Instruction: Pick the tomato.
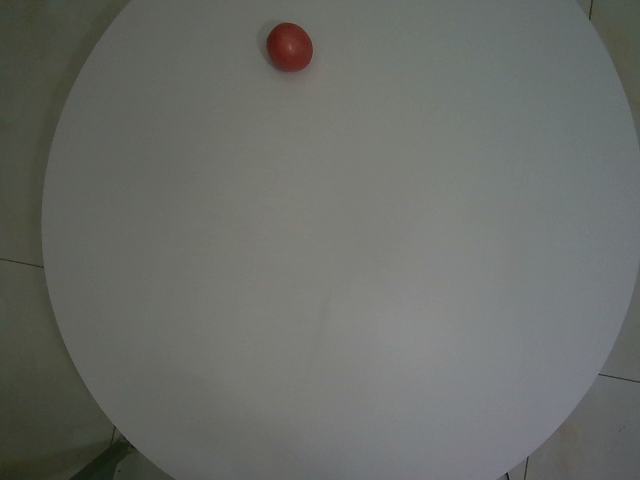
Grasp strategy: vertical